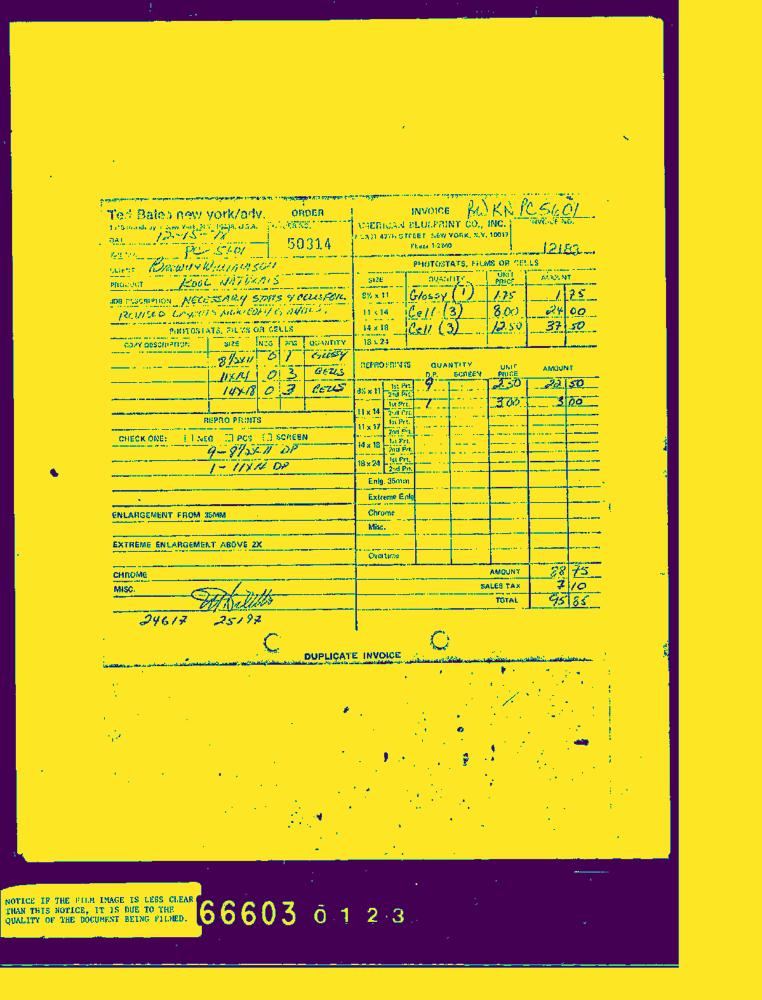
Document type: Invoice-Doc